Question: What is the main concern?
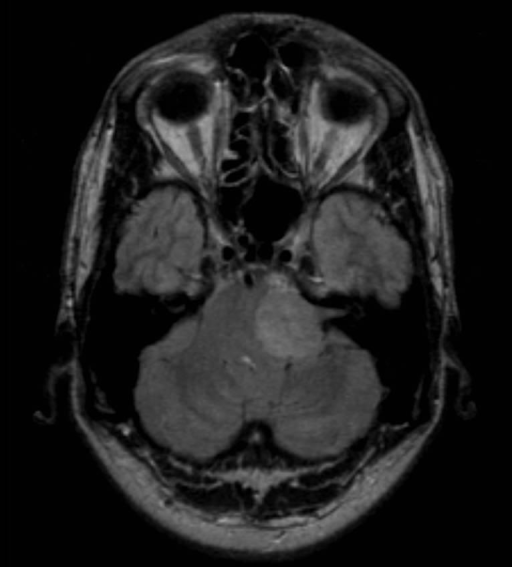
Answer: The findings suggest The MRI reveals an "ice-cream cone" shaped lesion originating from the L. IAC, with extension into the CPA, extending rostrally to compress the left CN V.  It is not invading the brain stem but is compressing it.  On T1, the mass is hypointense with adjacent brain parenchyma and hyperintense on T2 imaging.  There is avid post-gadolinium enhancement on T1 imaging in a slightly heterogenous manner throughout the mass.. Mass lesion evident in axial section in the CPA with "ice-cream cone" morphology, originating from the ICA.  It is  hyperintense compared to the surrounding brain parenchyma.. The patient might have a history of Patient is a 34 year old man who presented with a 2 year history of increasing hearing loss, tinnitus and occasional vertigo.  In the last few months he has developed L. facial numbness in the V1-V2 distribution..